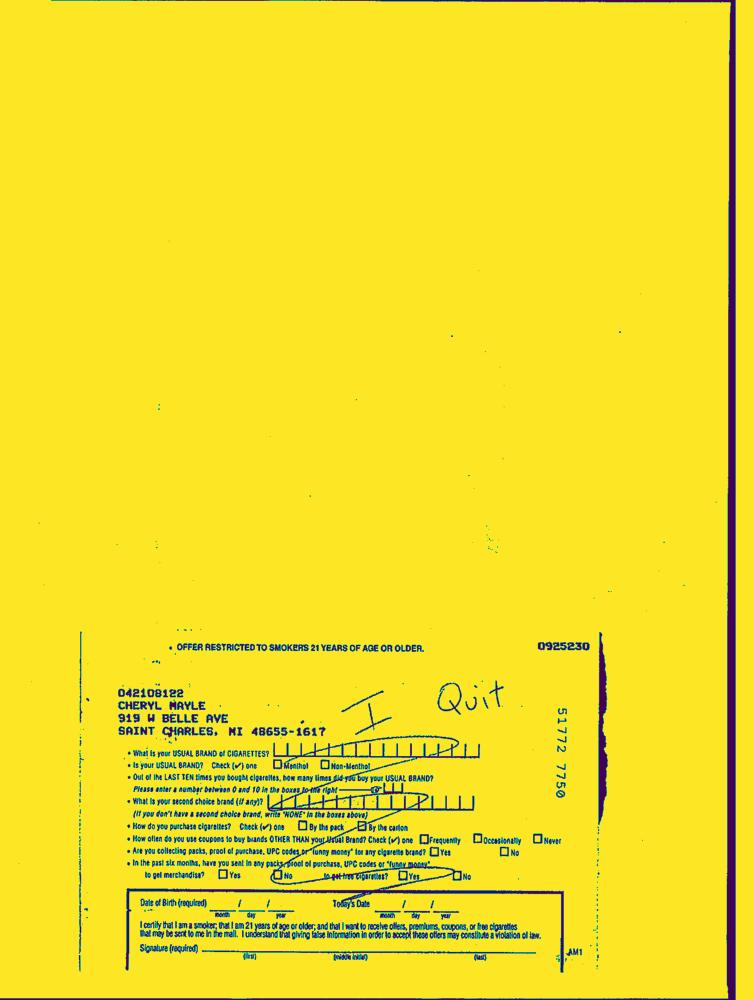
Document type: Hand-Written